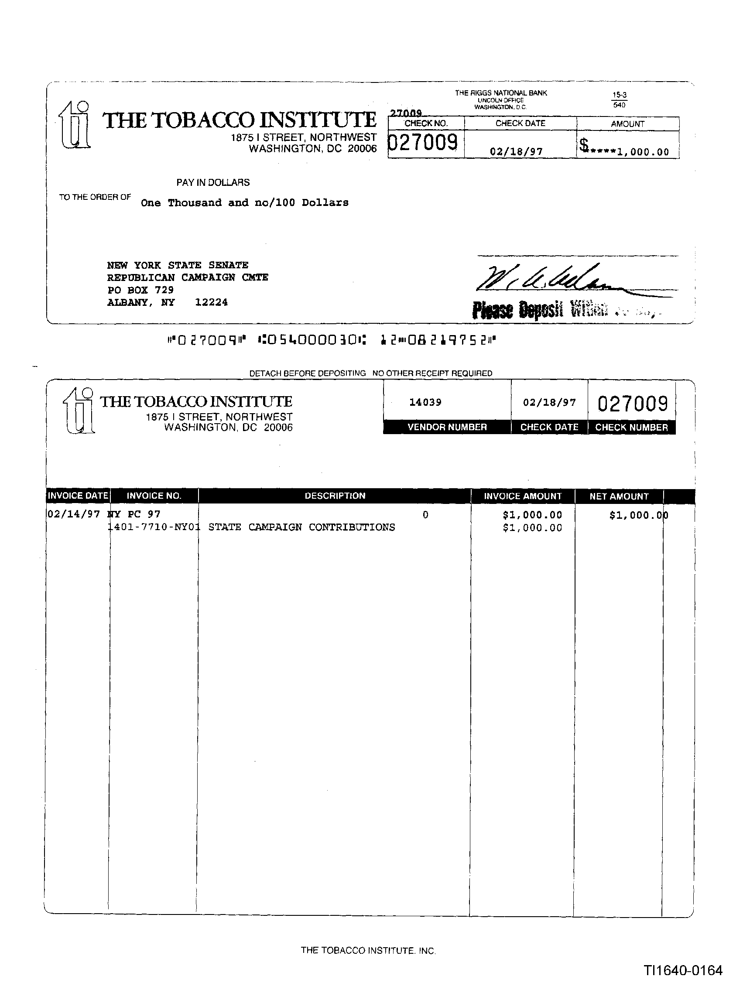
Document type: Invoice